Question: In what way does the history help explain the case?
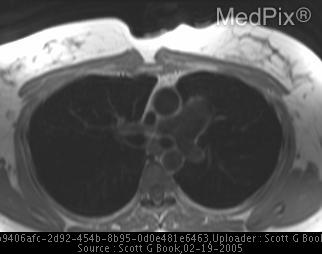
Answer: The patient's history of Chronic cough. is key in understanding the case.